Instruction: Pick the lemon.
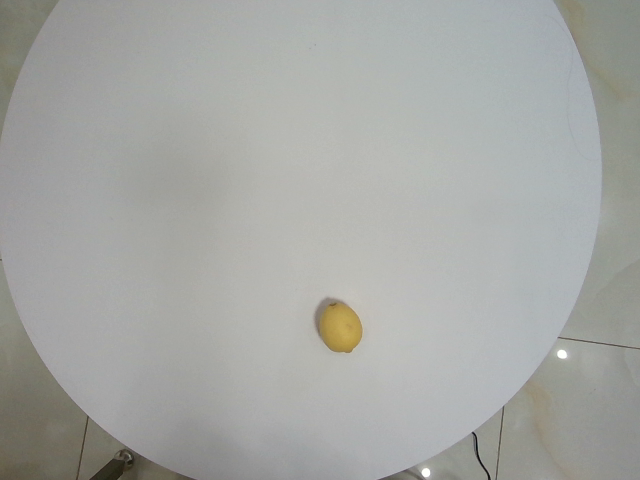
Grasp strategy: vertical